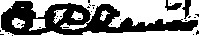
Signature of: eugene c lewis